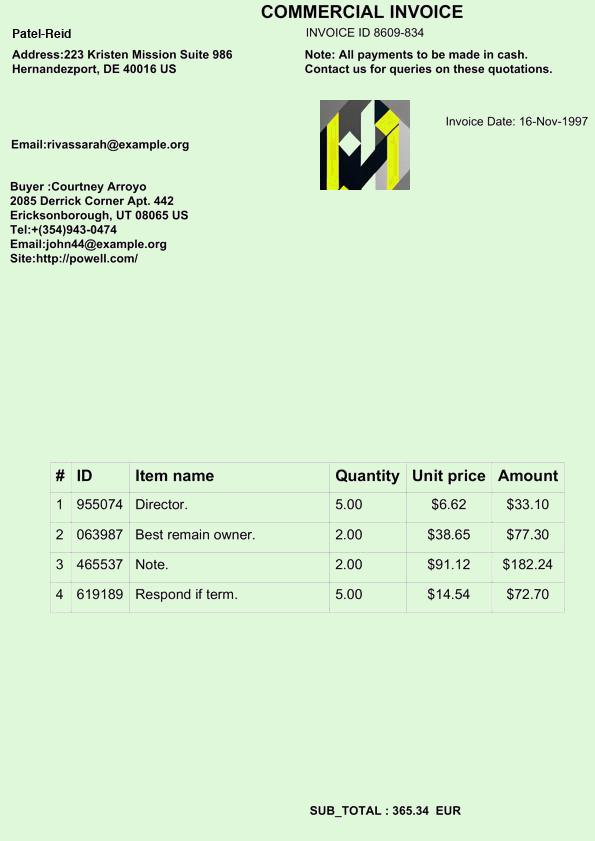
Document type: Invoice